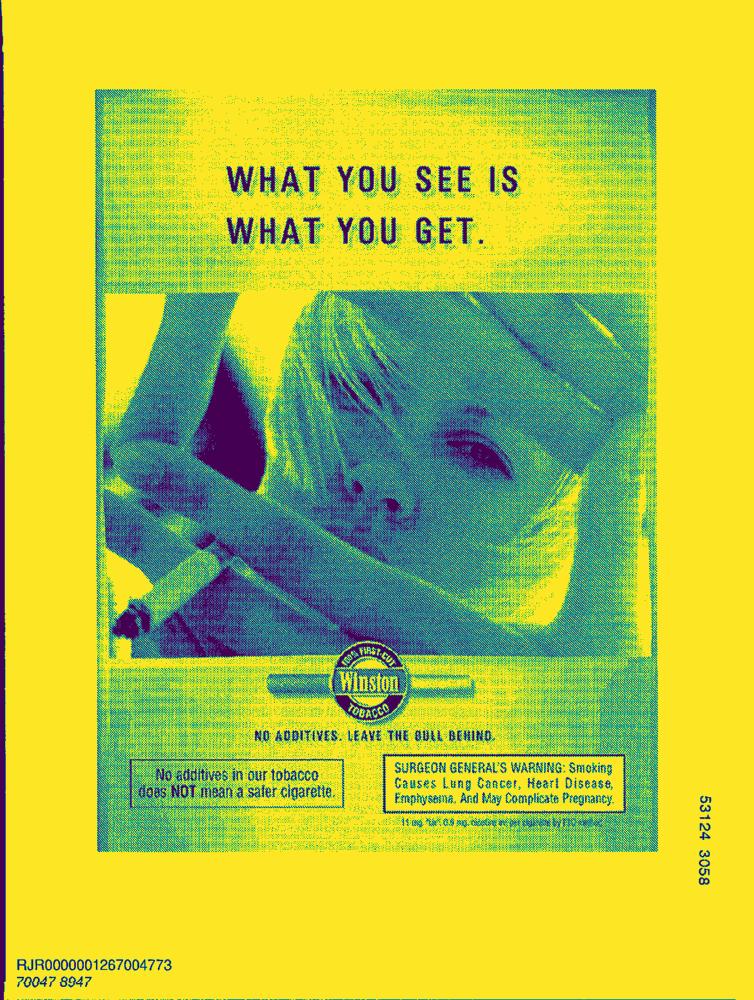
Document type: AD